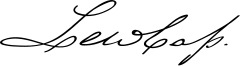
Signature of: lewis cass